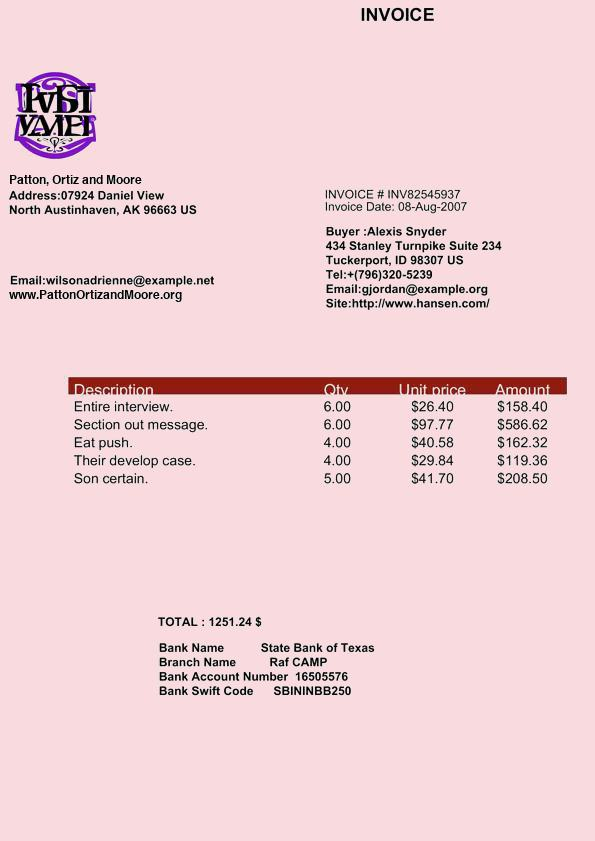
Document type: Invoice